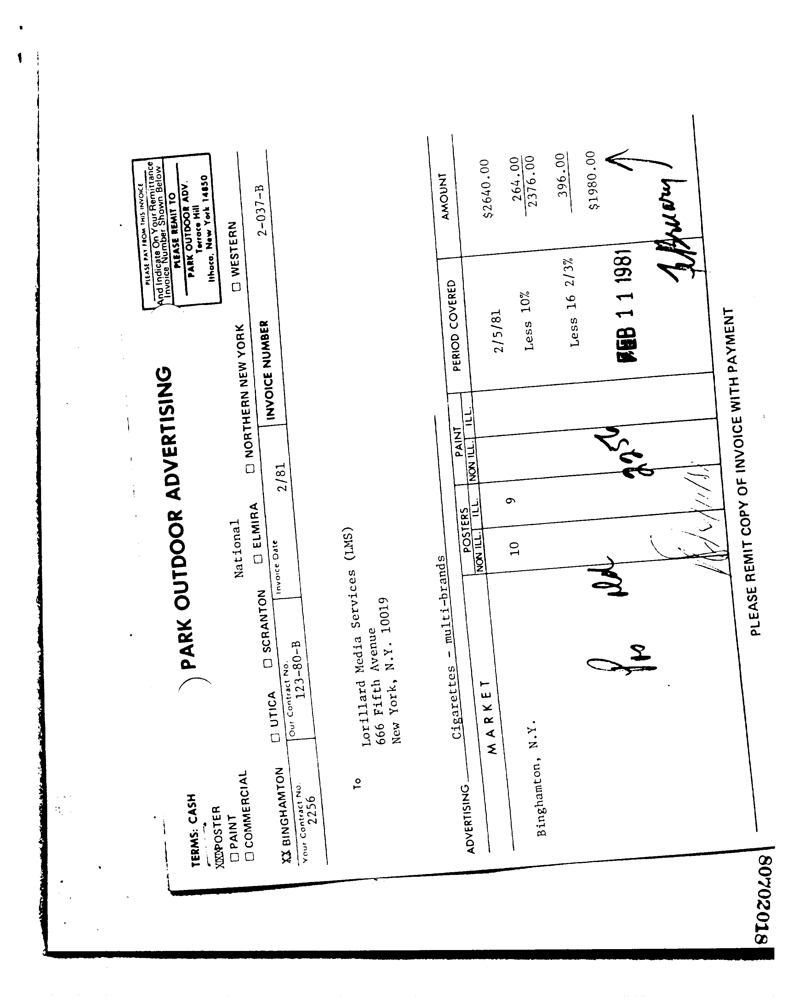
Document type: Invoice